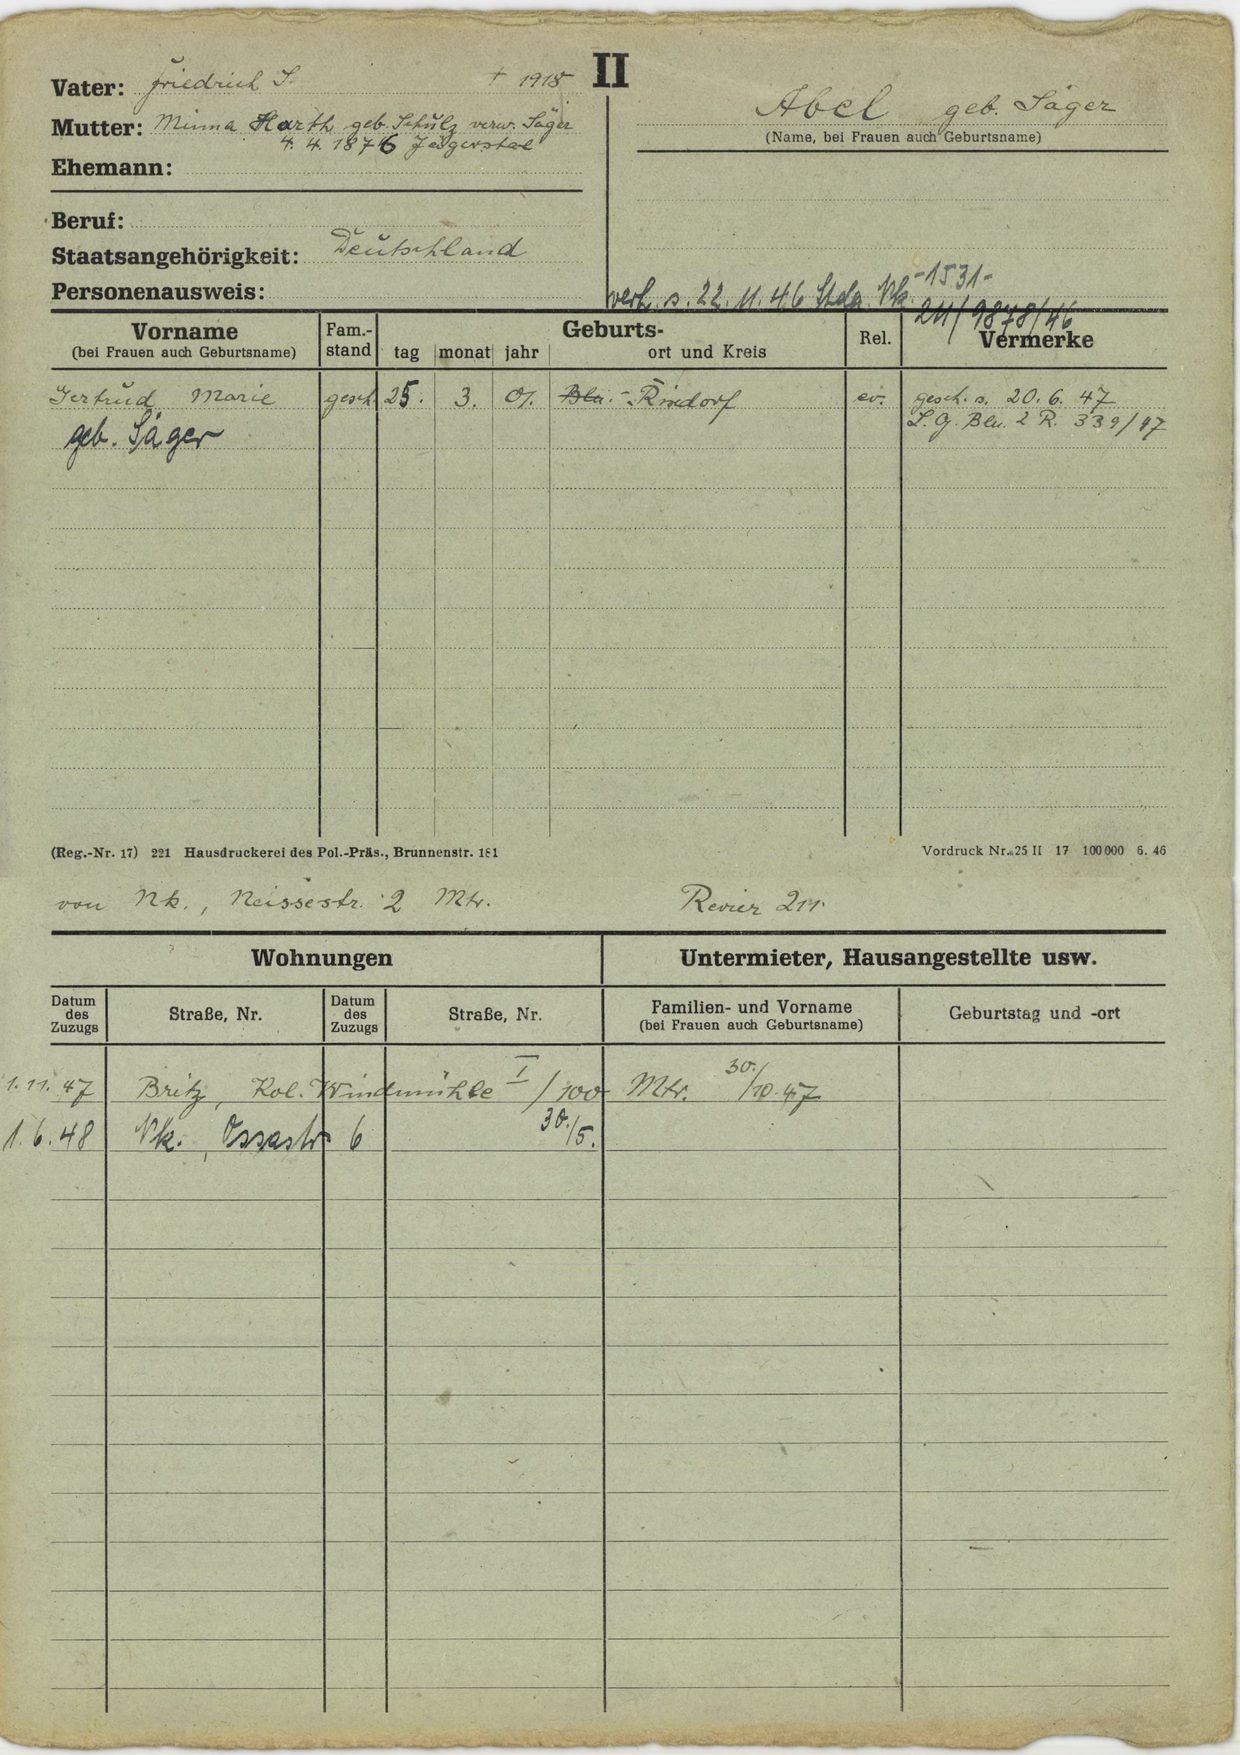
Abel geb. Sager